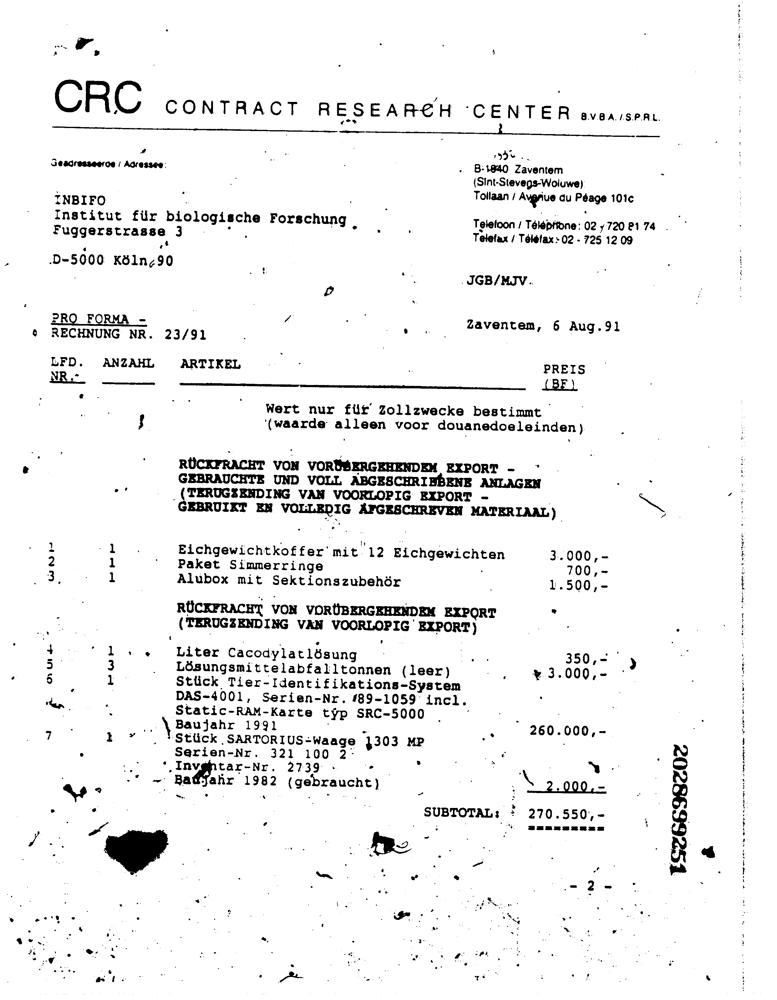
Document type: Invoice